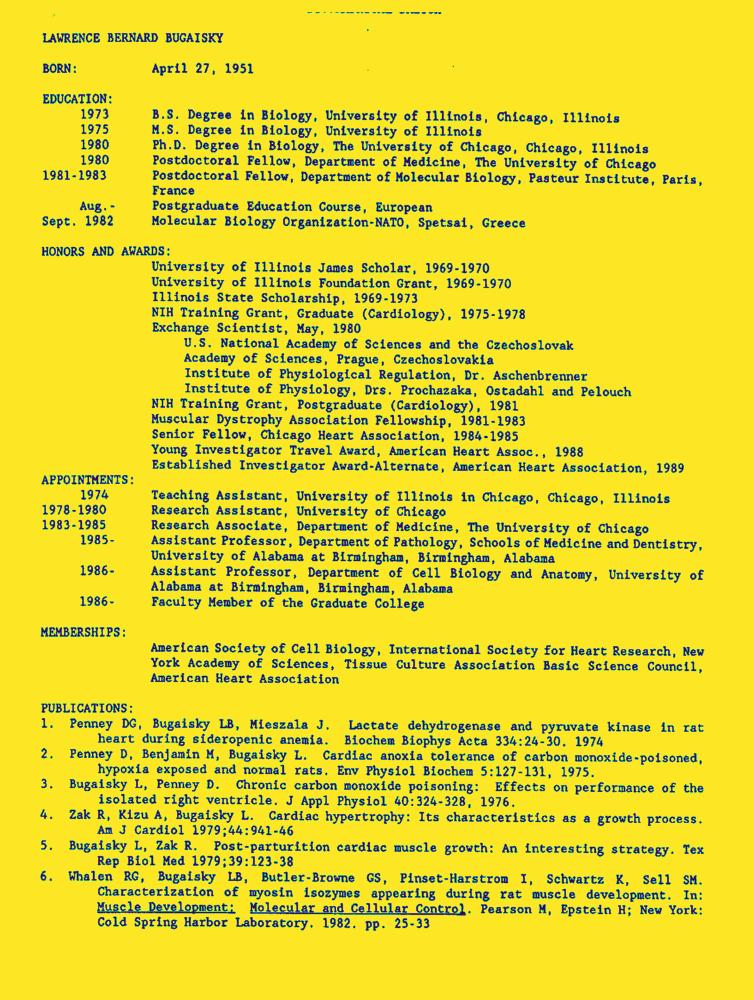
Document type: Resume-Doc